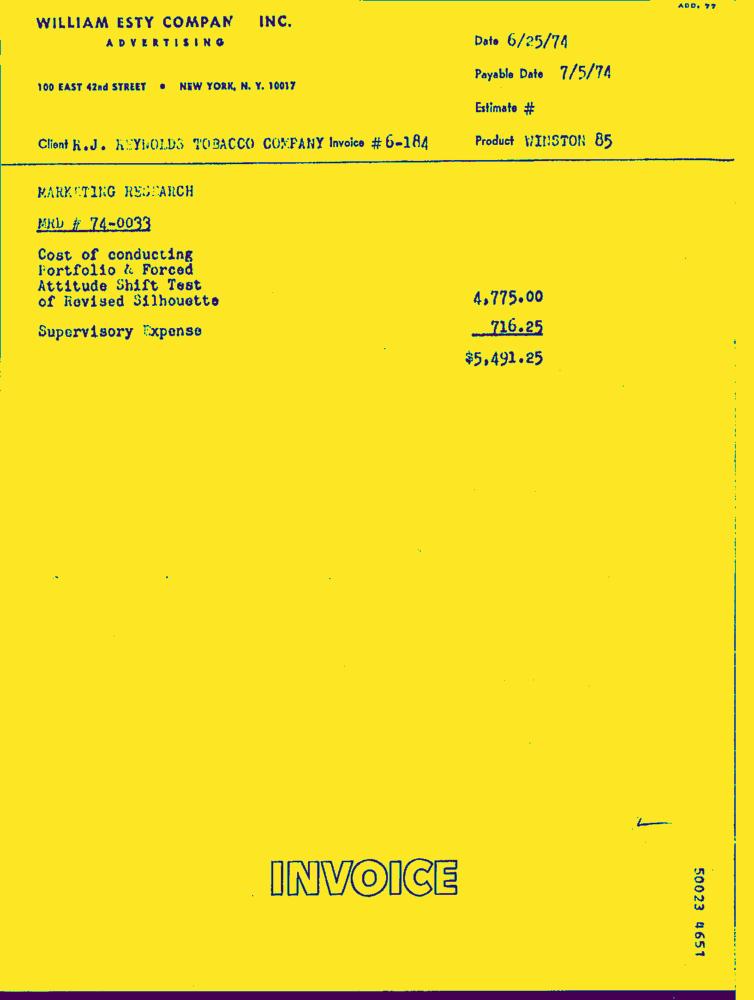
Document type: Invoice-Doc